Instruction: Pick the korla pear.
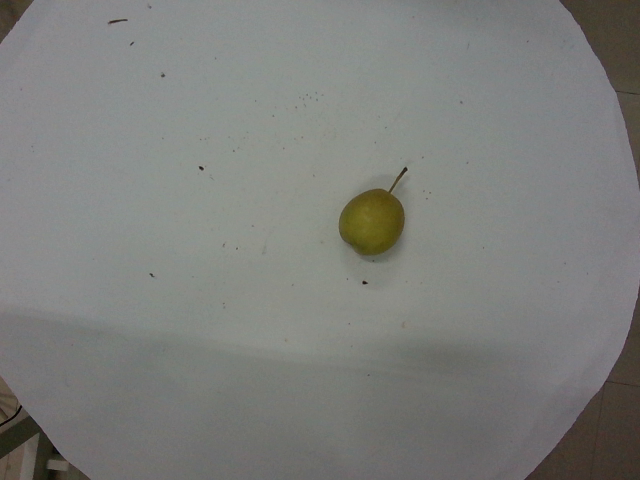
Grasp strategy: vertical